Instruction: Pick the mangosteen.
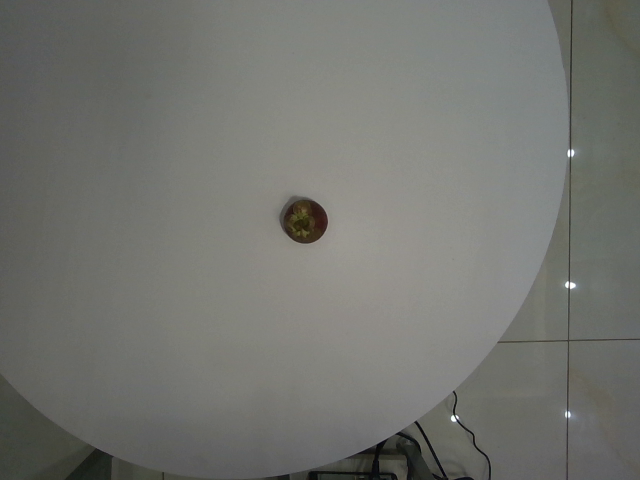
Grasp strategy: vertical